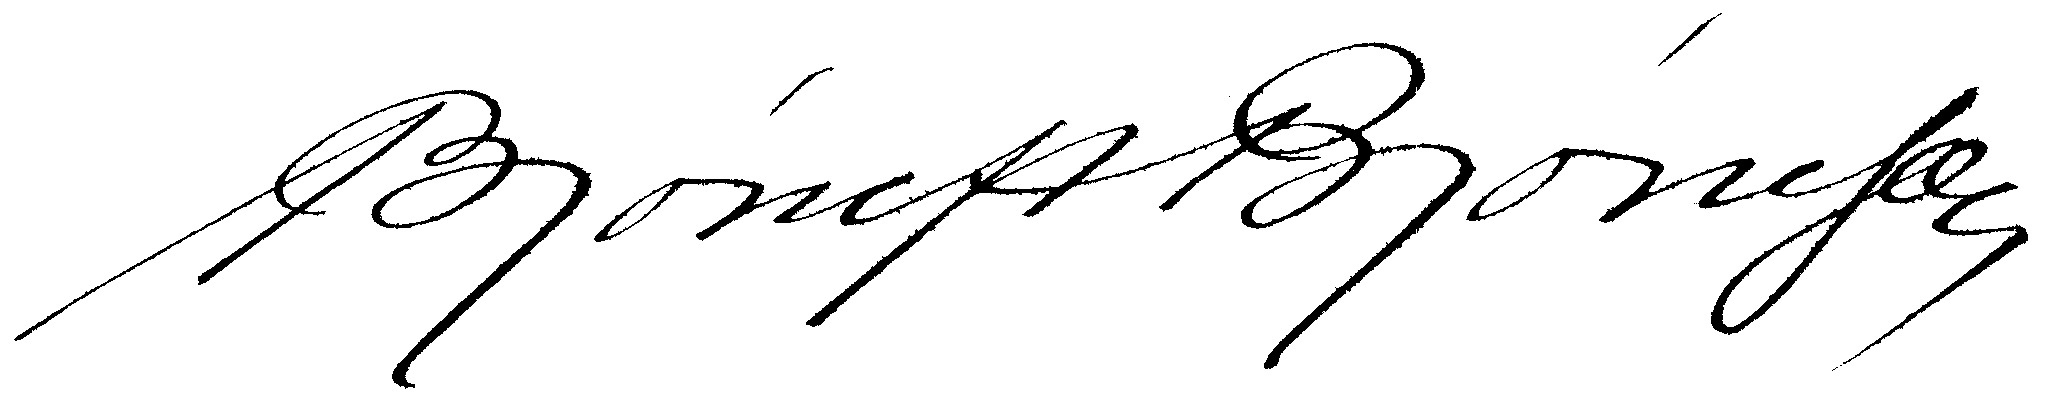
Signature of: bjørnstjerne bjørnson